Question: What jurisdiction, city, or county is the document associated with?
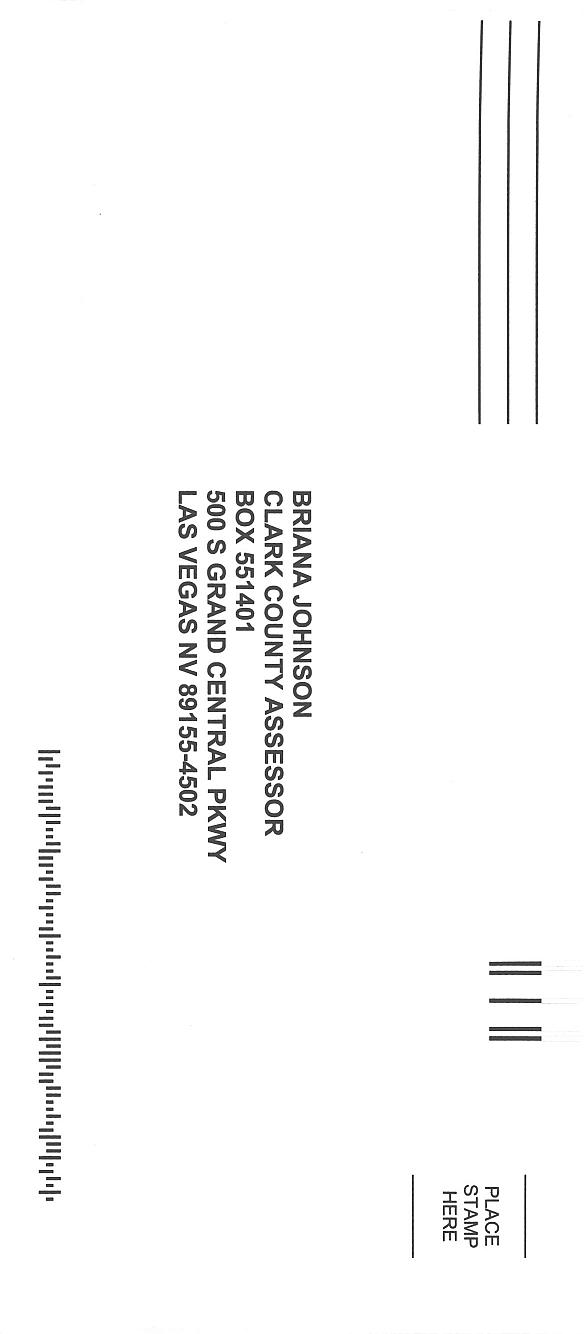
Answer: "Clark County Assessor"